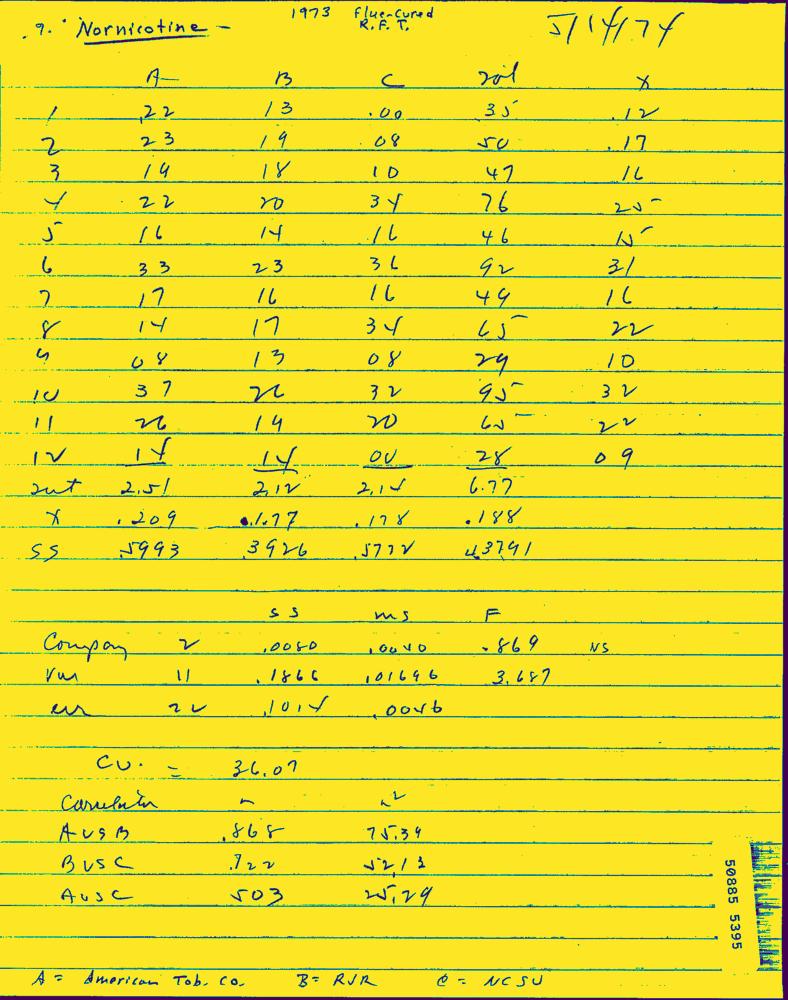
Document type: Hand-Written